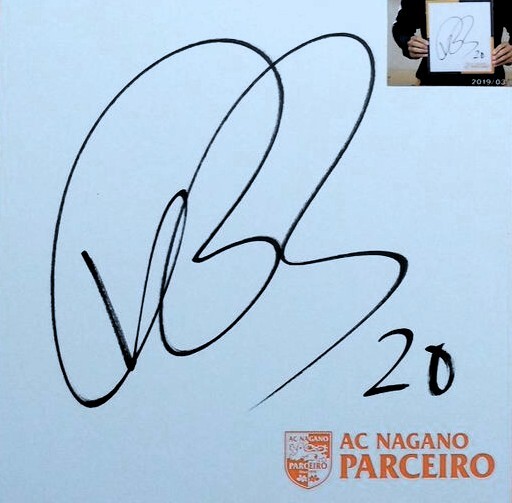
Signature of: yuzuru yoshimura